Question: What jurisdiction, city, or county is the document associated with?
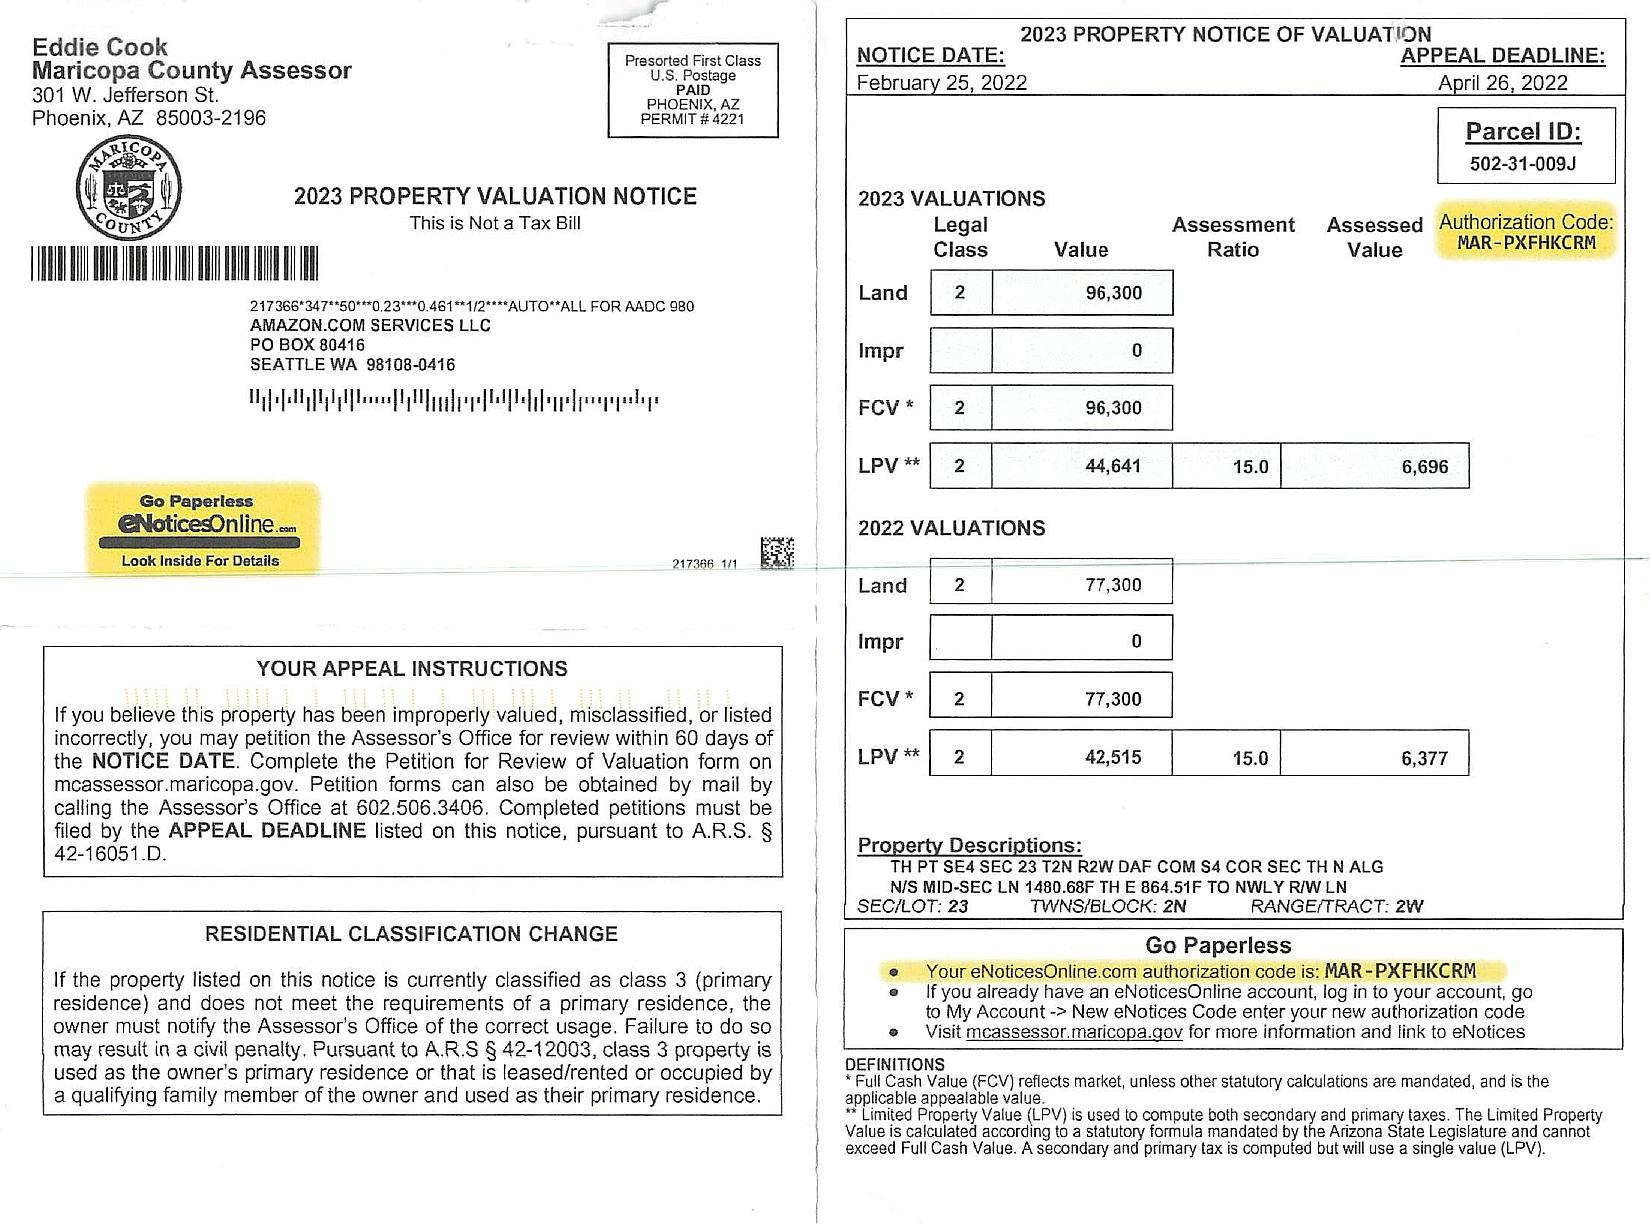
Answer: "Maricopa County"